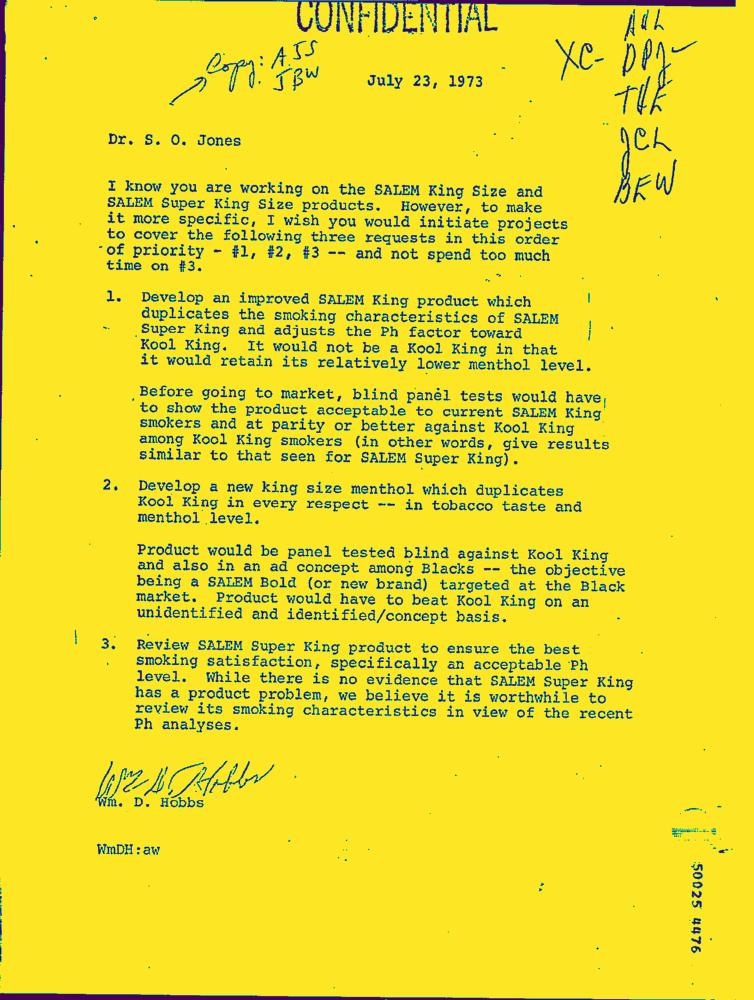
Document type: Letter-Doc